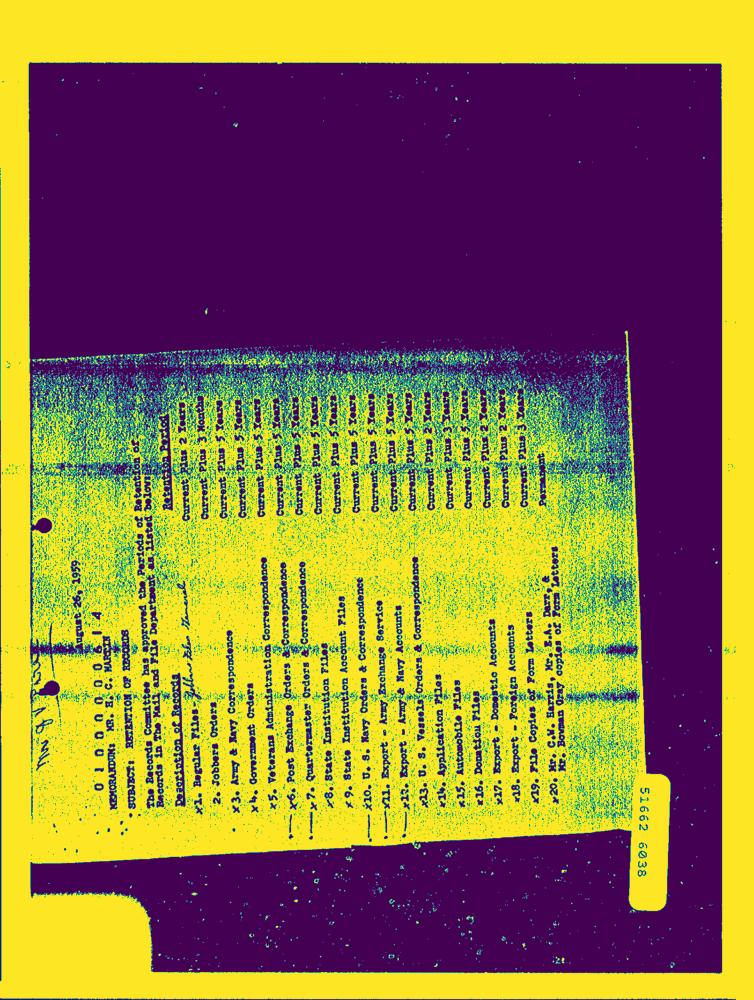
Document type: Letter-Doc